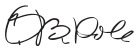
Signature of: sanford b dole